Question: What appears to be the issue?
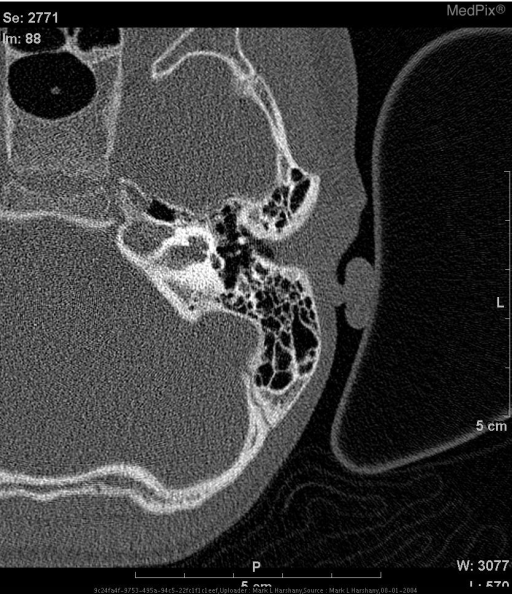
Answer: The findings suggest High-resolution CT through the petrous bone in axial section shows a cystic cochleovestibular malformation of both ears.  The bilateral cochlear turns are incomplete with a small appearance of the apex (last cochlear turn).  The bilateral semicircular canals are abnormal with dilatation of the posterior and lateral semicircular canals. The vesibule is dilated on both sides.  The vestibular aqueduct appears normal.
The findings are bilateral although more pronounced on the right.. View of left cochlea. Note the apex is small and the turns are incomplete. The patient might have a history of 9 year old male with left-sided sensorineural hearing loss..